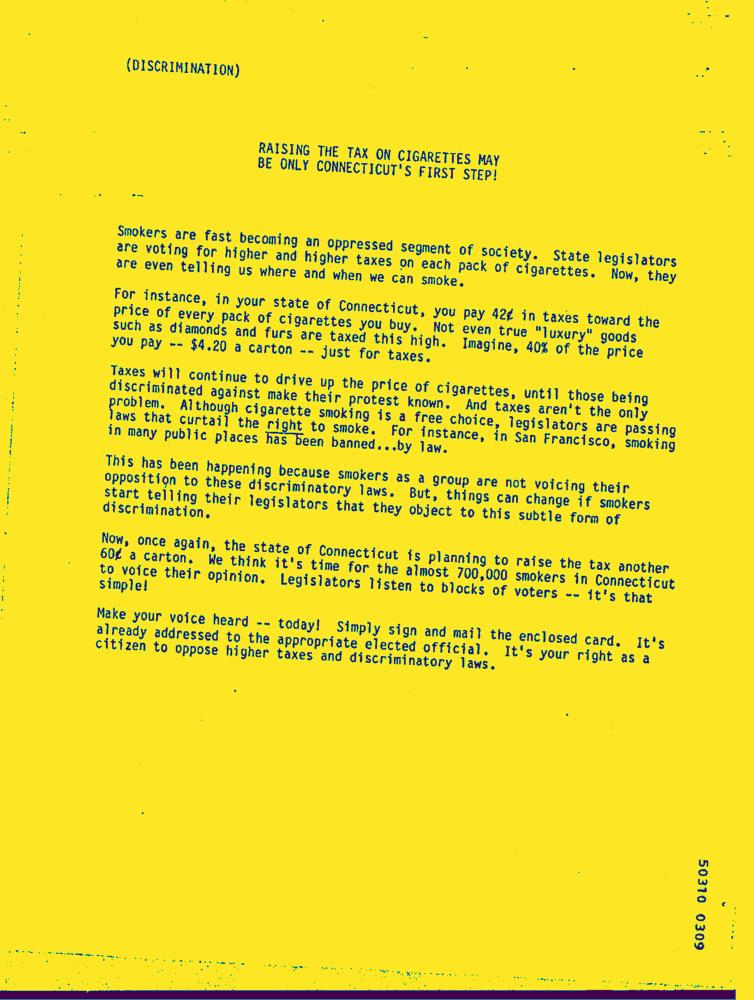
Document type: AD